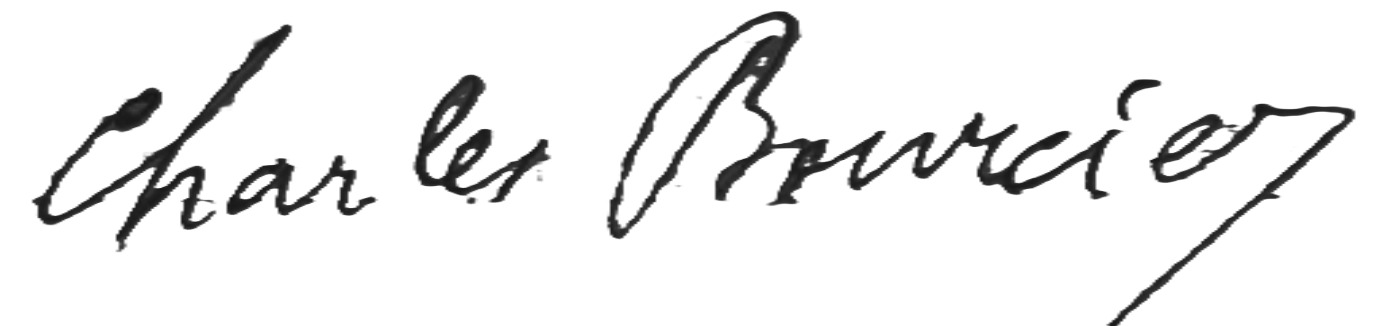
Signature of: charles bourcier